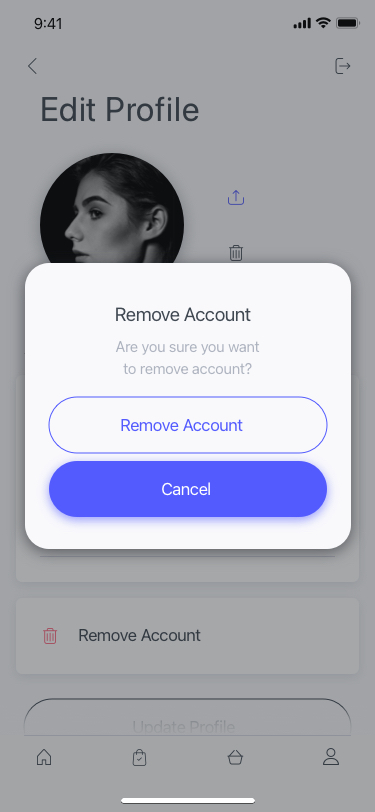
Text in this UI design:
Update Profile
Remove Account
Tatiana Shch
+7 923 777 77 77
shcheplyakhina@gmail.com
Account
Edit Profile
Cancel
Remove Account
Are you sure you want
to remove account?
Remove Account